Question: Describe the condition in detail:
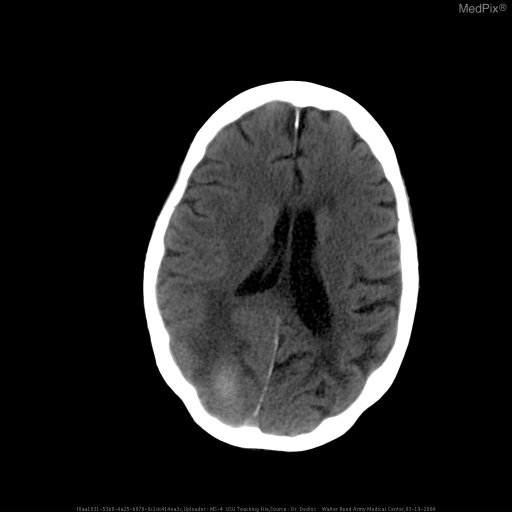
Answer: The disease is discussed as: Chronic hypertension causes fibrinoid necrosis in the penetrating and subcortical arteries, weakening of the arterial walls, and formation of small aneurysmal outpouchings, known as Charcot-Bouchard microaneurysms.  These microaneurysms, predispose the patient to spontaneous ICH.  Bleeding is limited by the resistance of tissue pressure in the surrounding brain structures.  If the hematoma is large, distortion of structures and increased ICP may cause headache, vomiting, and decreased alertness. ICH accounts for 10 to 15 percent of all strokes in whites and about 30 percent in blacks and individuals of Asian origin.

Locations of hypertensive ICHs are putamen (40%), lobar (22%), thalamus (15%), pons (8%), cerebellum (8%), and caudate (7%).

The differential diagnosis should include hypertension, bleeding diatheses (especially as a result of iatrogenic coumadin), trauma (subdural and epidural hematomas), and amyloid angiopathy as the most frequent causes.  Rarely, brain tumors and abscesses can have a rapid onset mimicking ICH.

In young, normotensive patients, especially those with lobar and intraventricular hemorrhages, vascular malformations (AVM) are the most likely source of bleeding.

Some primary and metastatic brain tumors, especially renal carcinoma and choriocarcinoma, can develop hemorrhages within the tumor.  The initial evaluation, should include CBC, chemistries, coagulation studies (PT, PTT, bleeding time, and platelet count), arterial blood gas analysis, and toxicology screen.

CT scan should be performed immediately in patients suspected of having an ICH.  Follow-up CT should be performed to evaluate a change in clinical signs or mental status.

Patients who have ICH after cocaine use have a high likelihood of vascular malformations and aneurysms and need angiography.Medical management involves reduction and maintenance of intracranial pressure.  Commonly, patients are intubated if they are unable to protect their airway.  Blood pressure swings may be controlled with IV labetolol (adequate intracranial perfusion pressure must be maintained).  As an adjunct, patients may be placed in the reverse-Trendelenberg position to assist in relieving increased intracranial pressure.

Recent studies of hematoma removal have shown promise for open surgical decompression, but only if accomplished early after the onset of symptoms.  The best candidates for surgery may be patients with moderate to large hematomas who are still awake.  Neuroimaging techniques have made it possible to drain hematomas percutaneously, using stereotactic surgery. Survival depends on the location, size, and rapidity of development of the hematoma.  ICHs are at first soft and dissect along white matter fiber tracts.

If the patient survives the initial changes in ICP, blood is absorbed and a cavity or slit forms that may interrupt brain pathways.  Patients with small hematomas located deep and near midline structures often develop secondary herniation and mass effect, and these patients have a high mortality rate.  Survivors invariably have severe neurological deficits.  In patients with medium-sized hematomas, the deficit varies with the location and size of the hematomas.